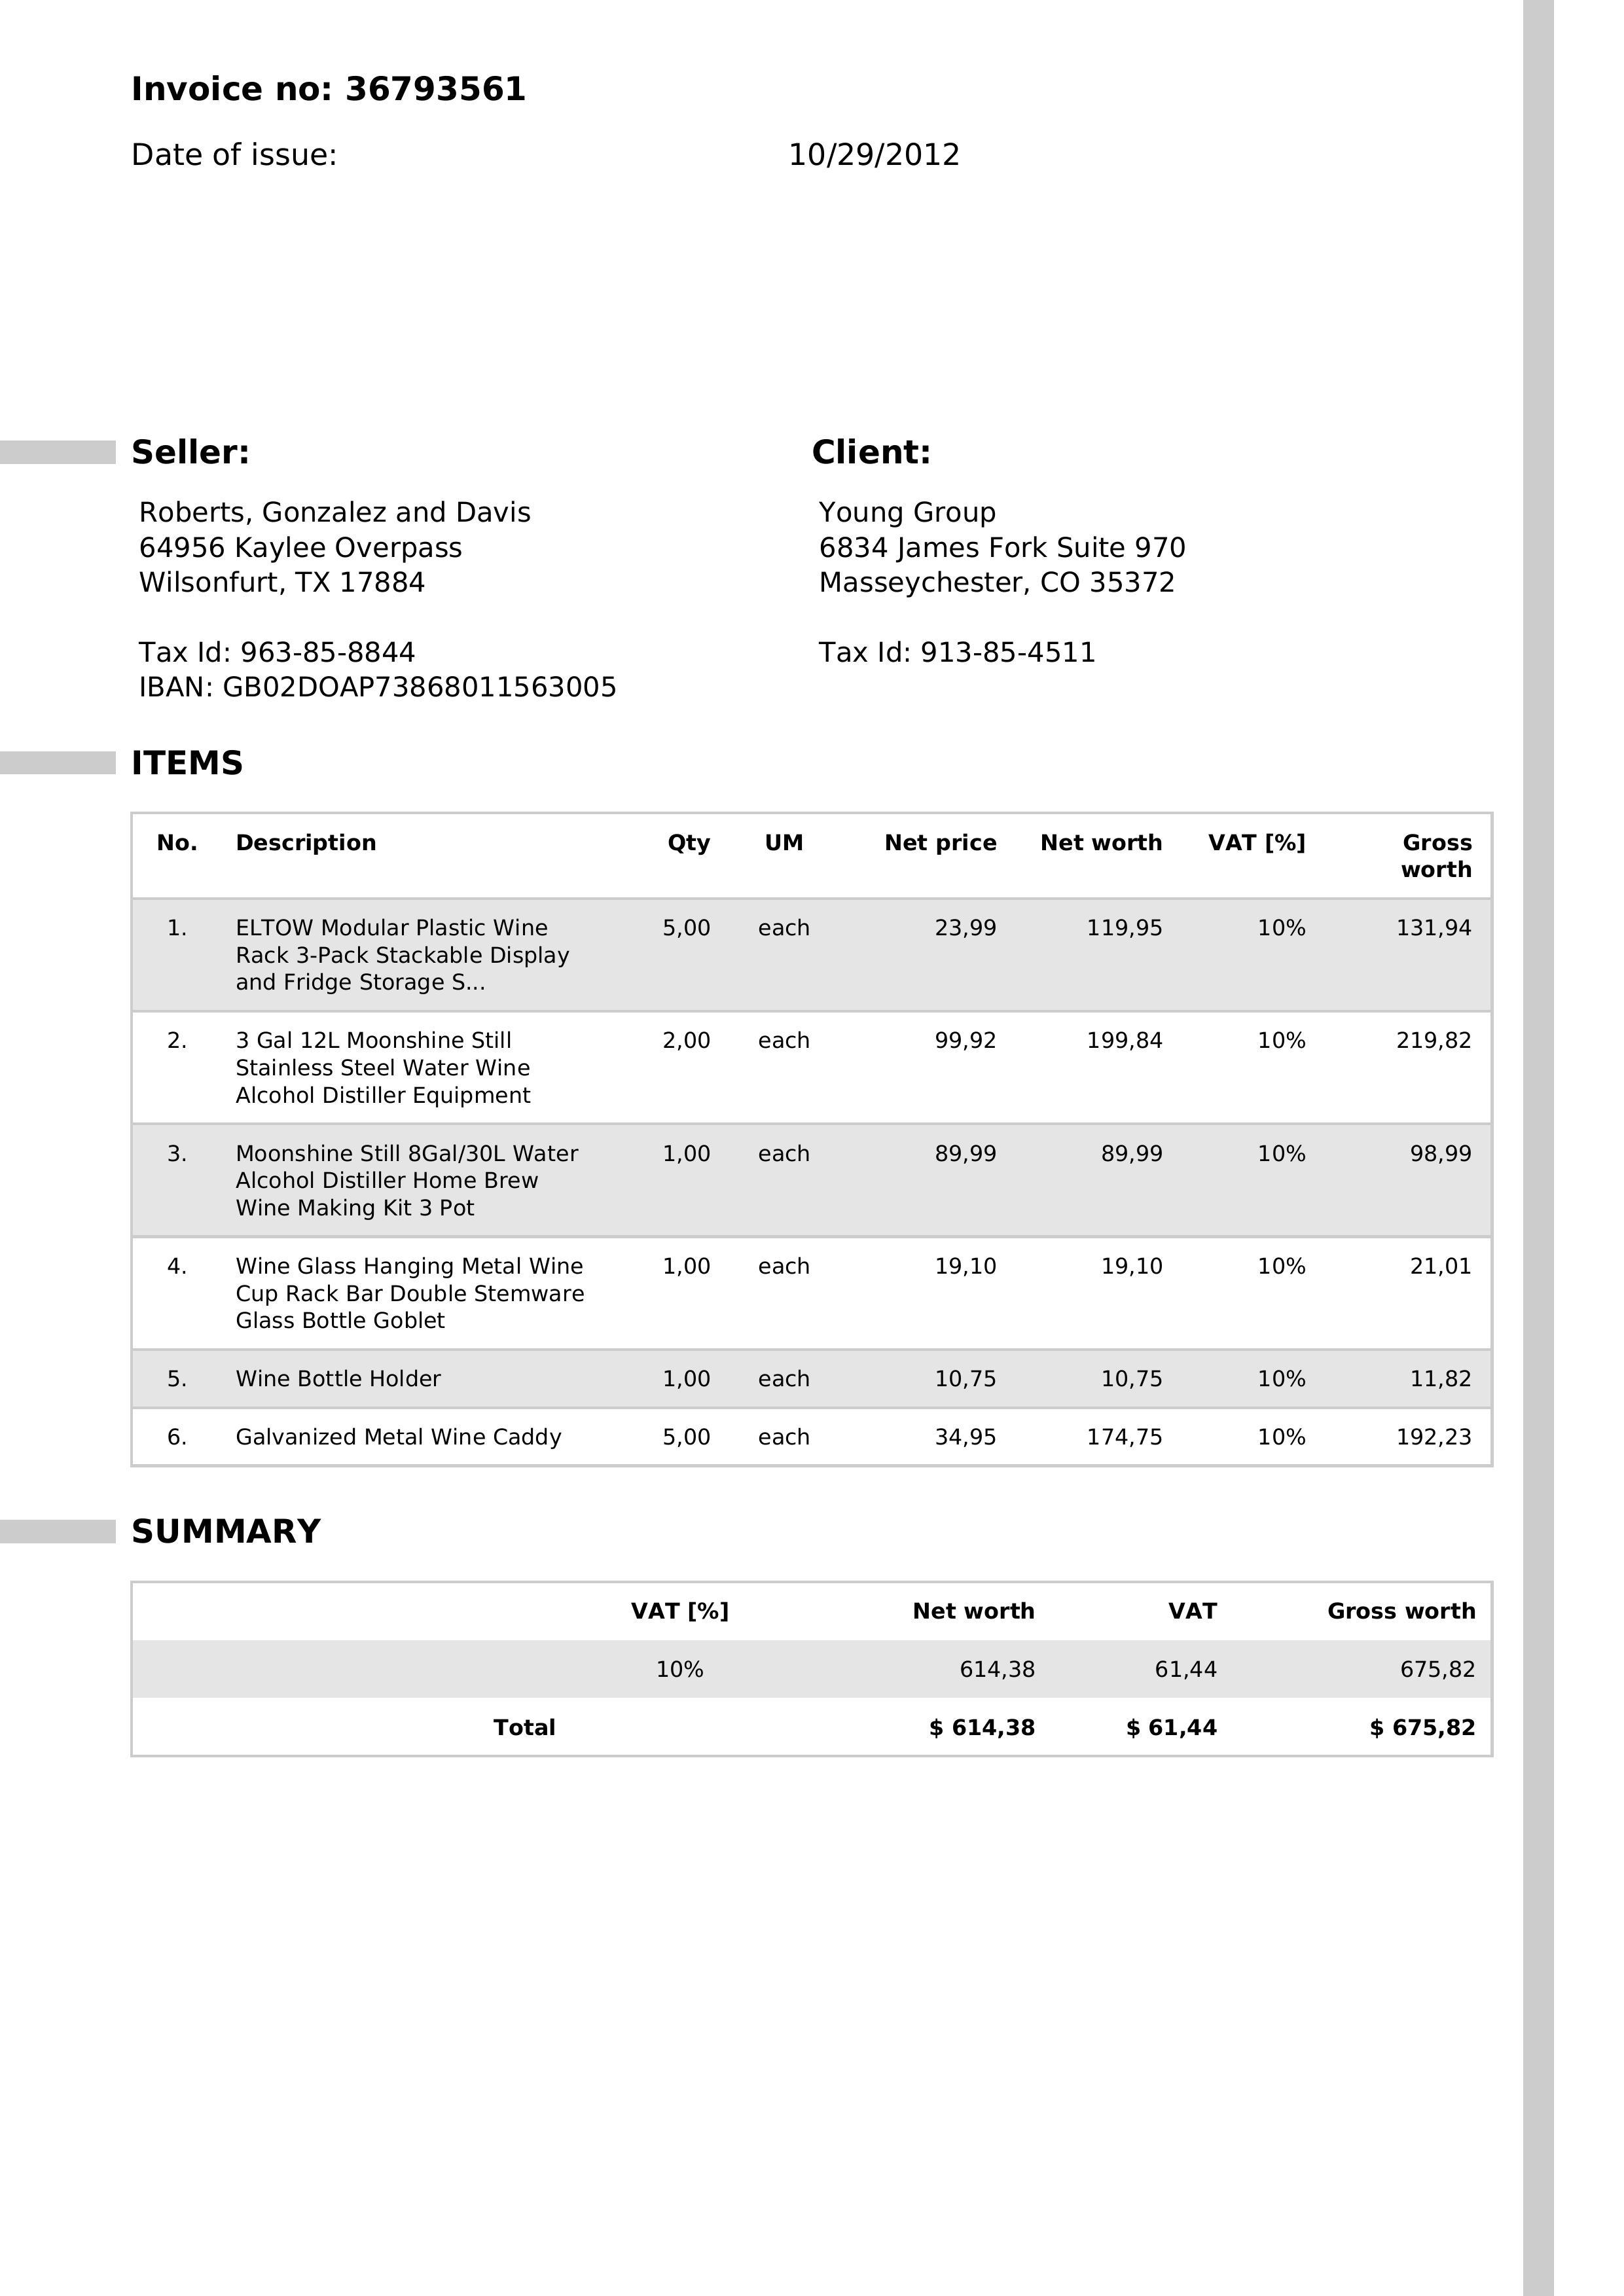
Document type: Invoice